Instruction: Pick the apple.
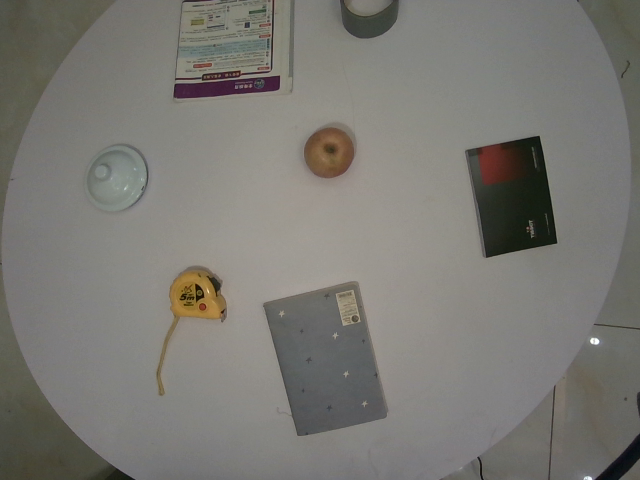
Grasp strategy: vertical